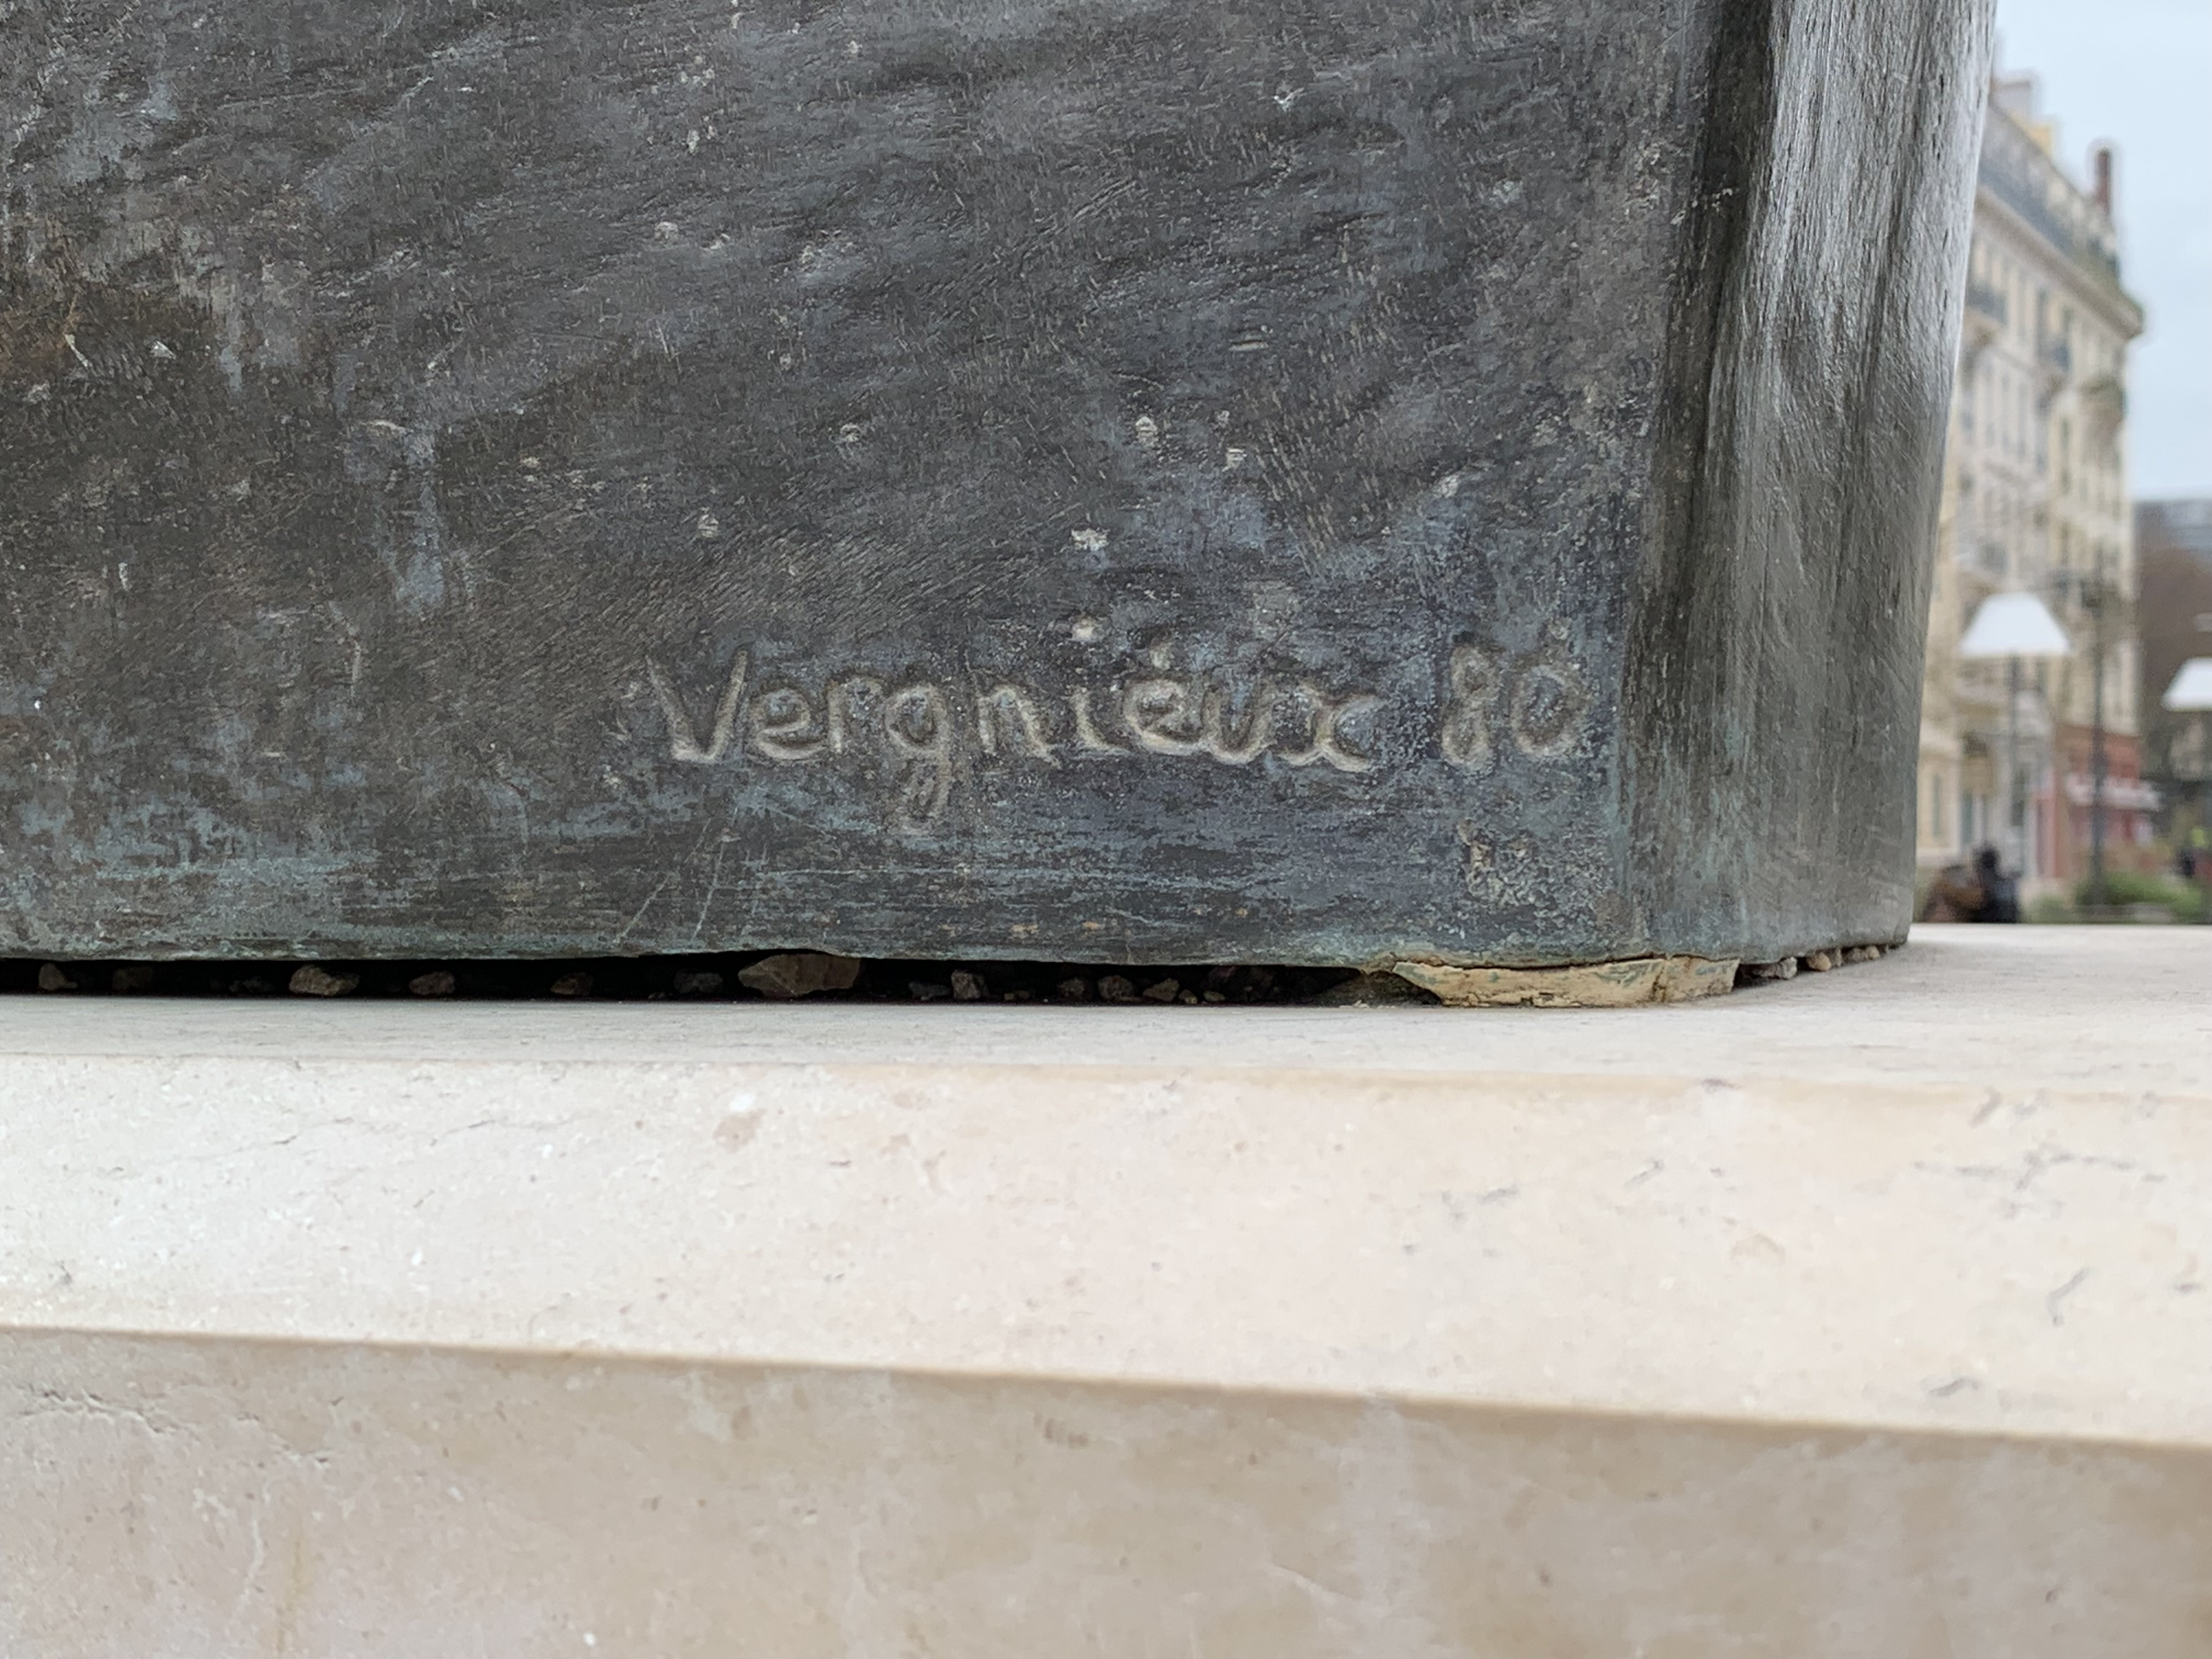
Signature of: monique vergnieux